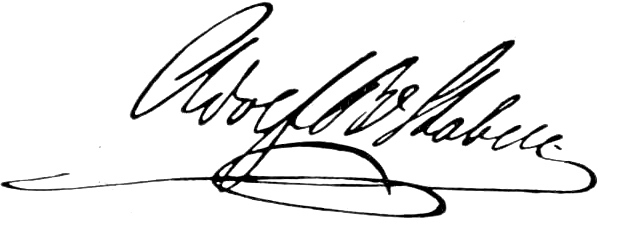
Signature of: adolf bredo stabell